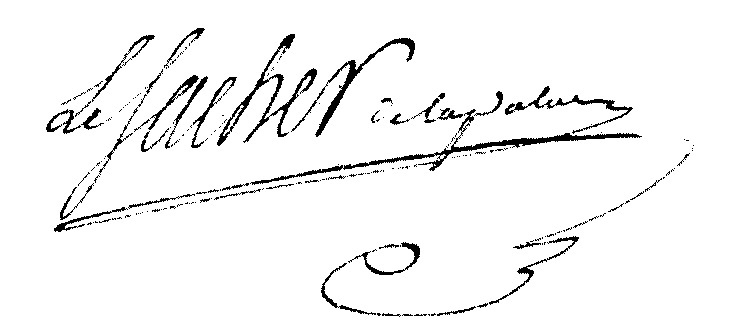
Signature of: denis gabriel le sacher de la palière